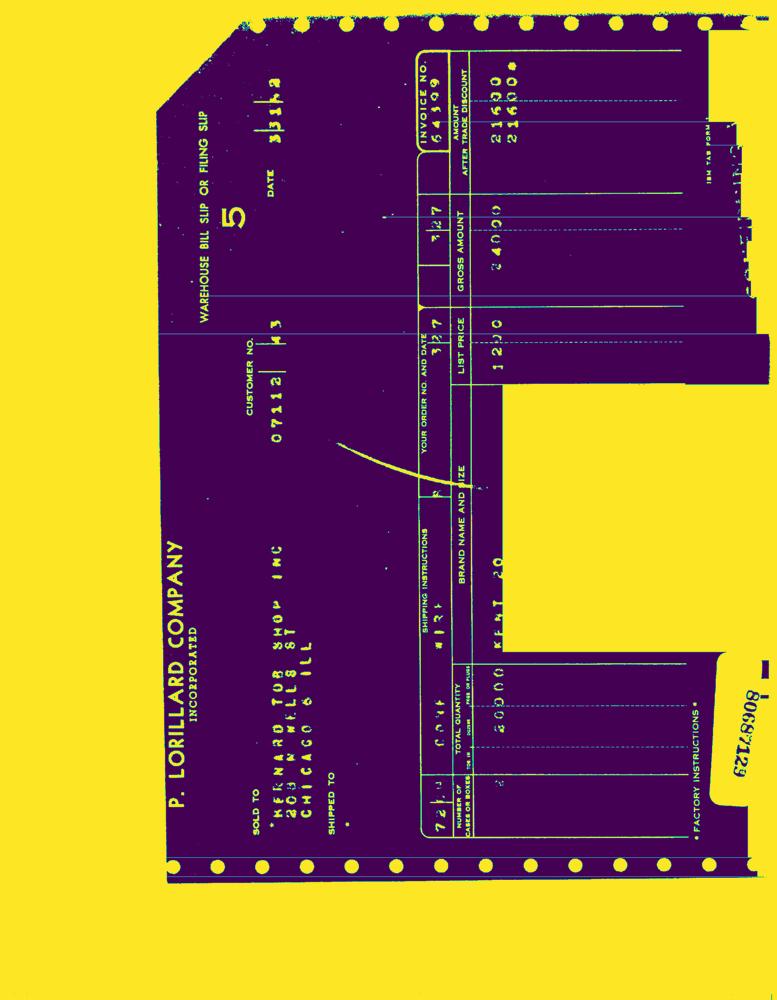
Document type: Invoice-Doc